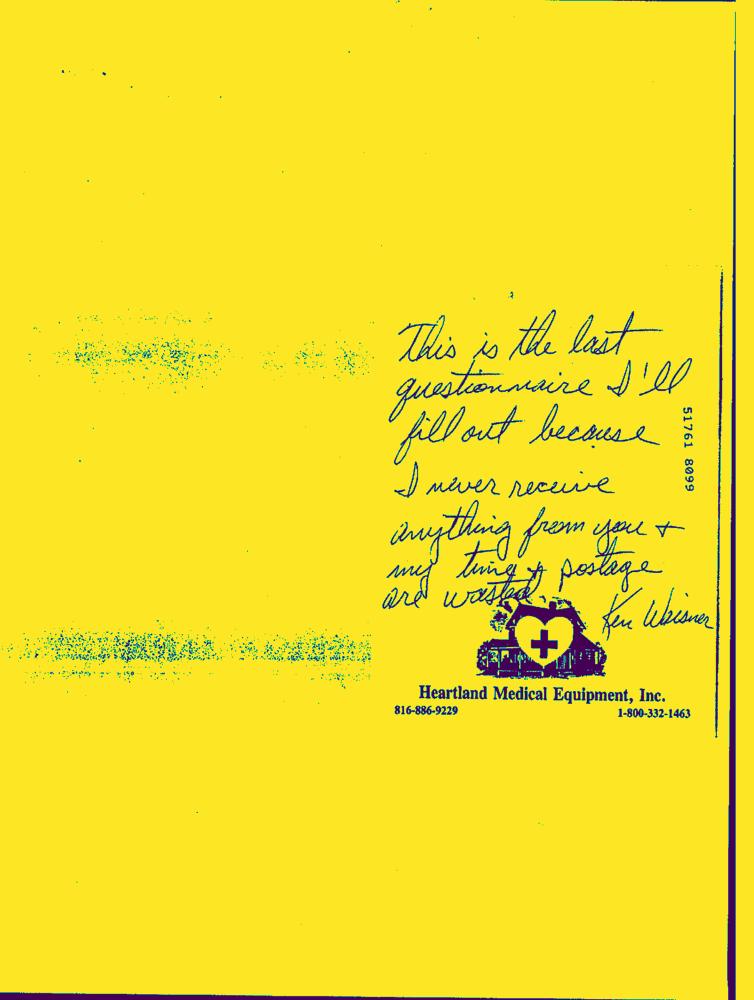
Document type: Hand-Written